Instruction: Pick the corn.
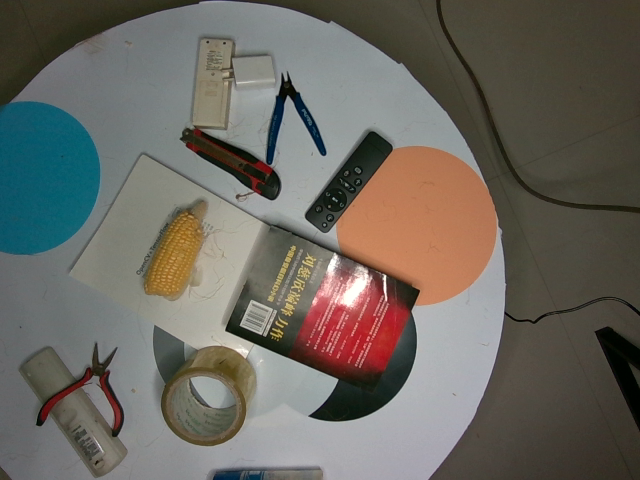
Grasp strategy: vertical